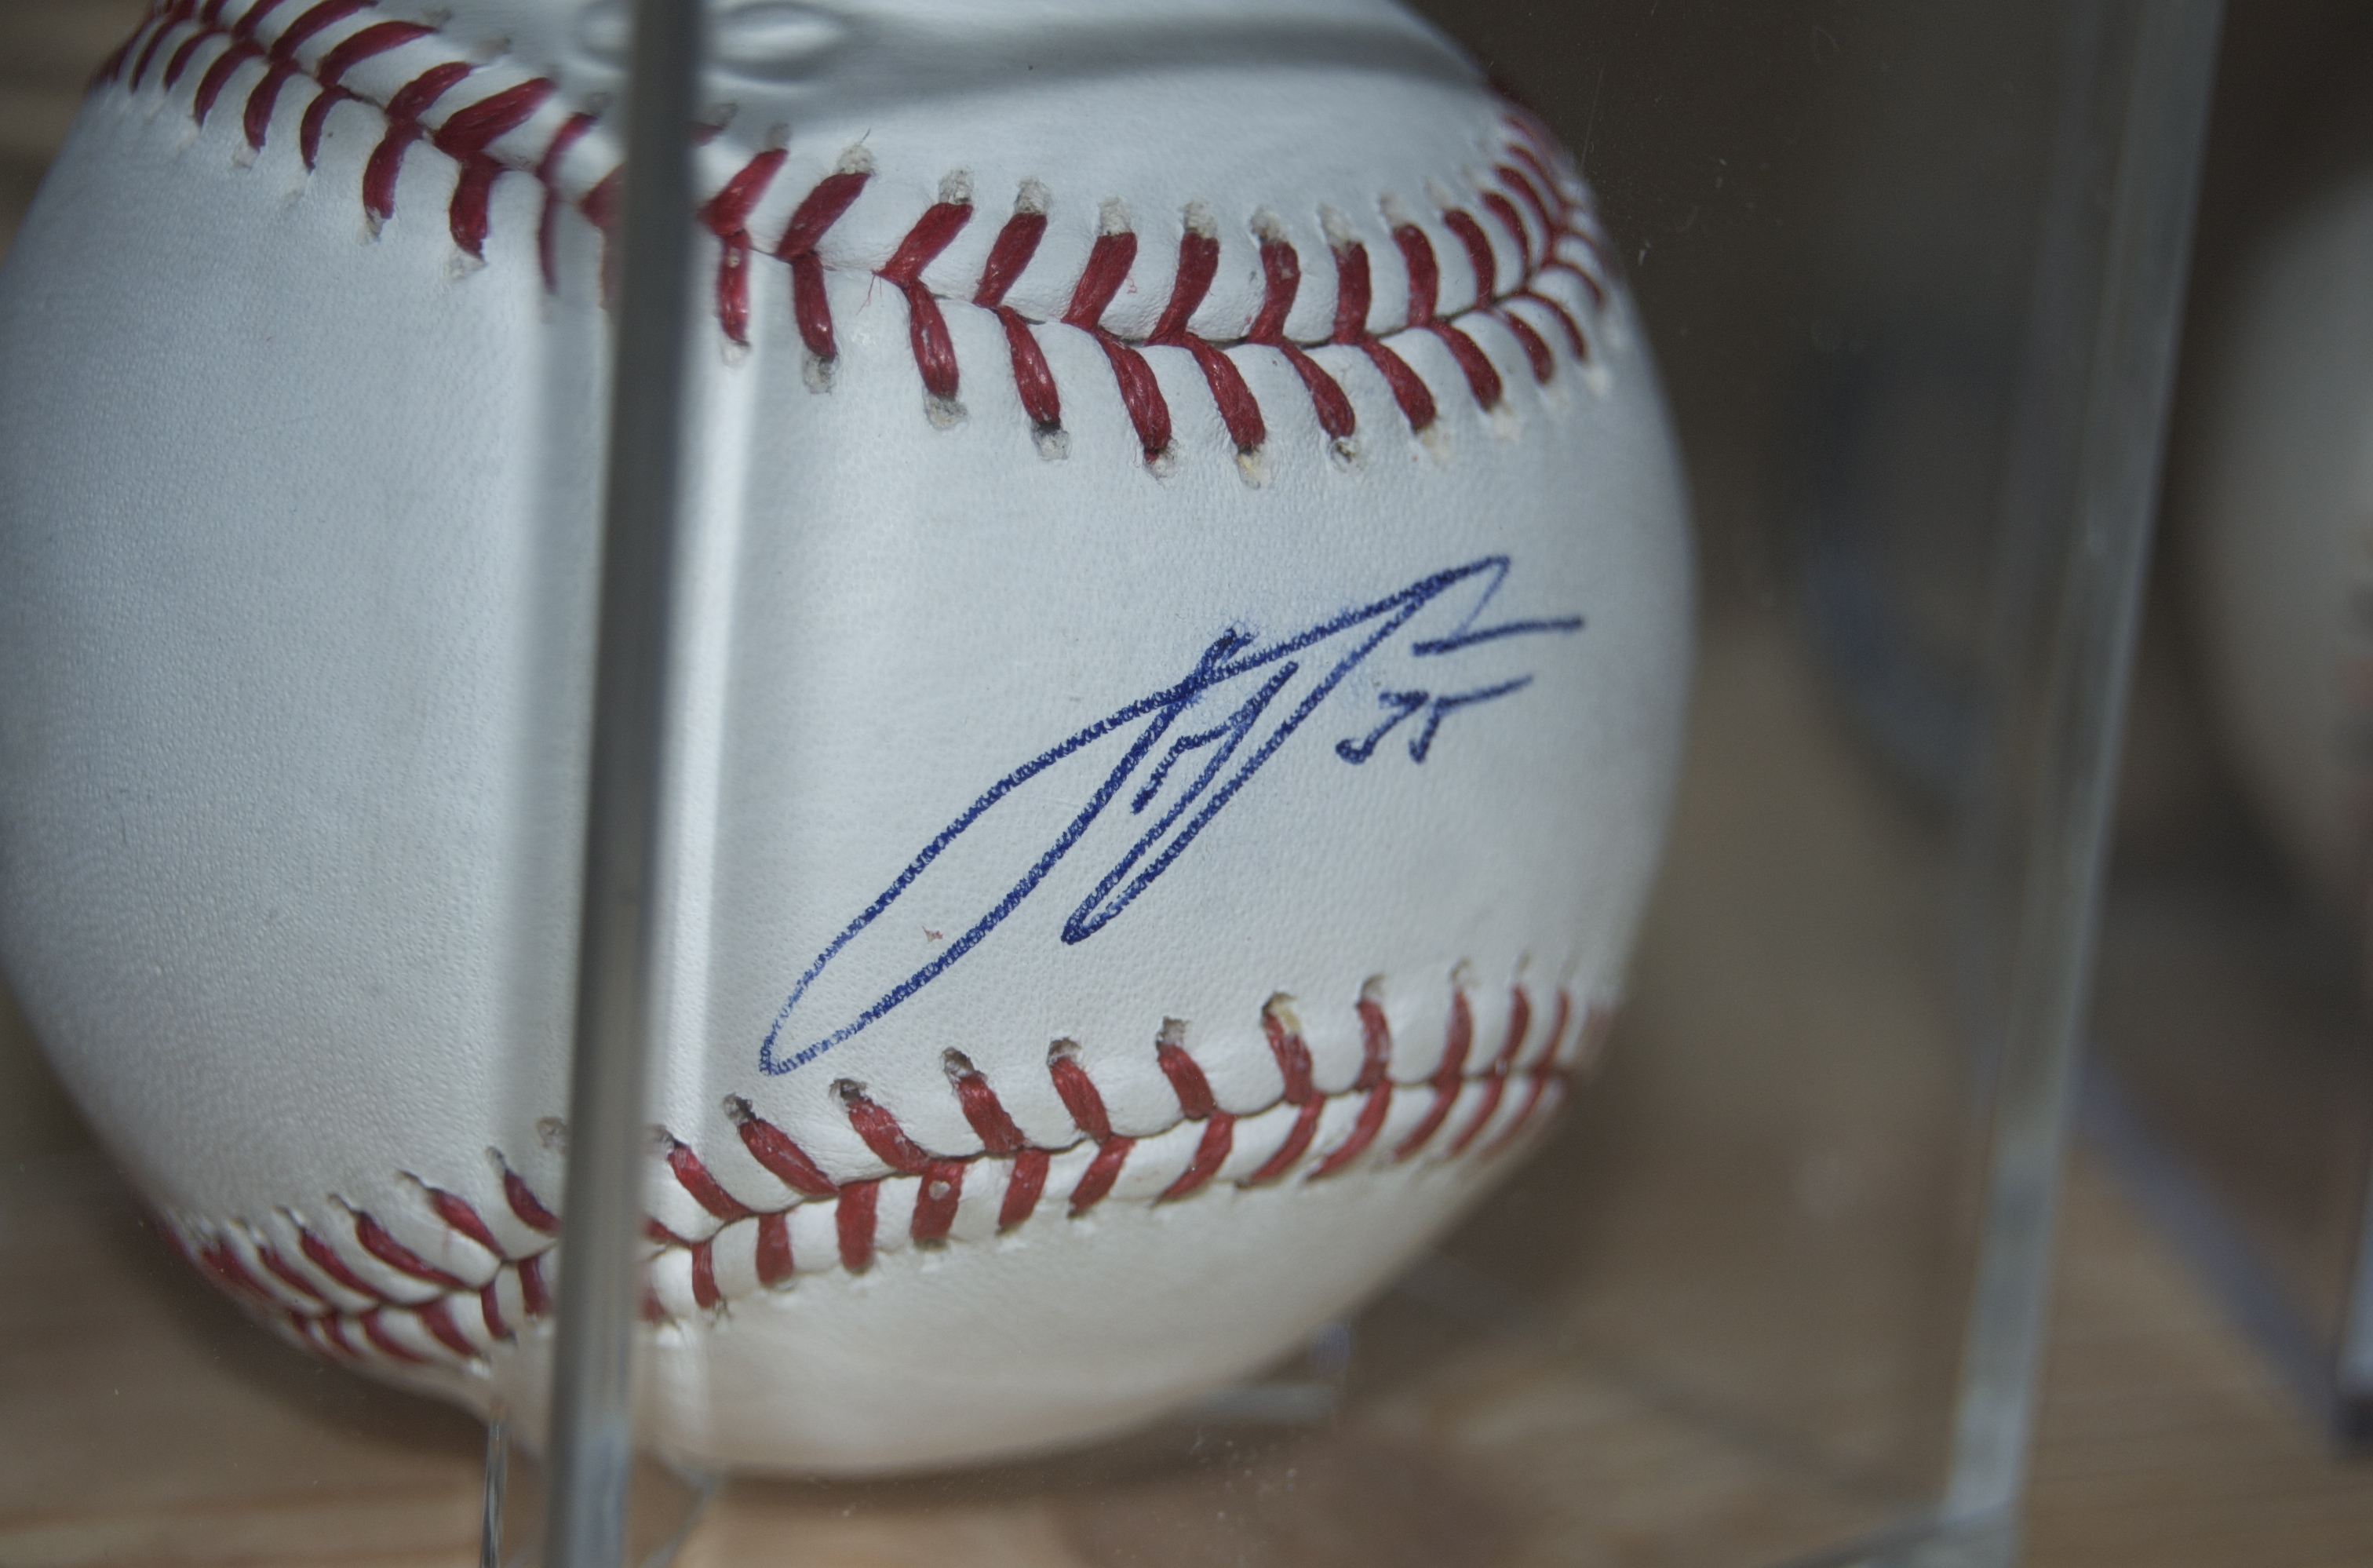
Signature of: justin verlander